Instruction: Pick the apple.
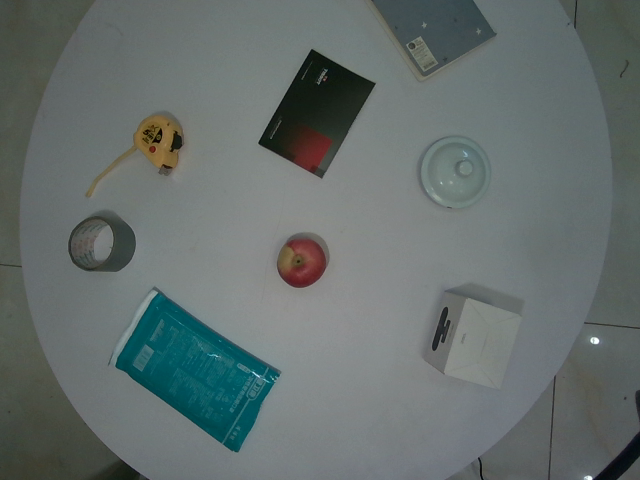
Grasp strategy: vertical